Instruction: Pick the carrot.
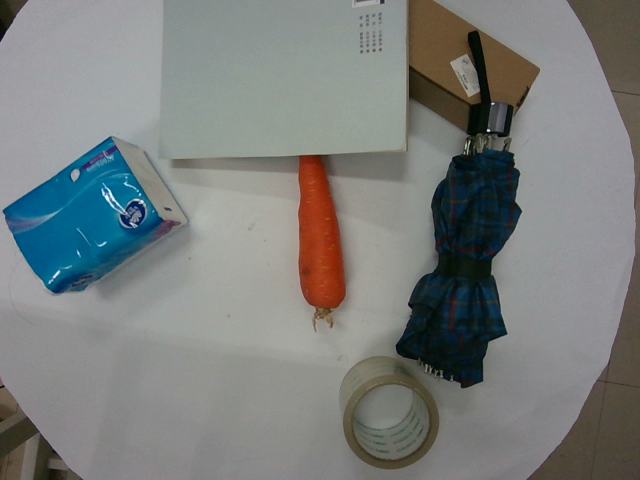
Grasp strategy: vertical